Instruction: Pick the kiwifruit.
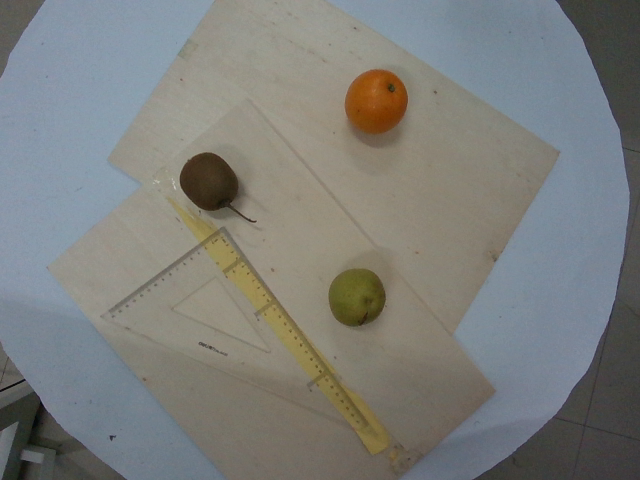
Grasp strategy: vertical